Question: What is the main concern?
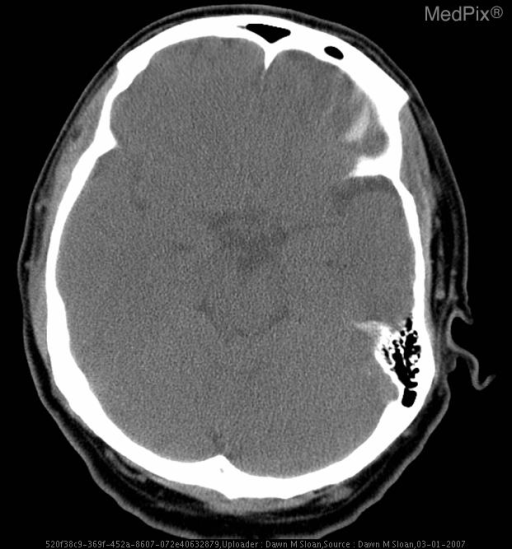
Answer: The findings suggest • CT on HD#1 demonstrated no evidence of infarction, inflammation, or bleeding.
• CT on HD#3 showed a change in density in areas of the left cerebellum
• MRI/MRA of the head and brain on HD#4 demonstrated subacute L PICA territory infarcts and normal intracranial MRA.
• MRI/MRA of the neck on HD#5 demonstrated no dissection, aneurysm or focal stenosis of the vertebral arteries.. Normal CT taken hours after presentation.. The patient might have a history of 47 yo man with 6 month Hx of headaches - now reports experiencing “worst headache of his life” accompanied by nausea, vomiting, and dizziness. Pt notes waking up with a mild headache on the day of admission, unrelieved by caffeine consumption, that progressively worsened. The pain was sharp, but throbbing and located behind his left eye and radiating posteriorly..